Question: Describe the condition in detail:
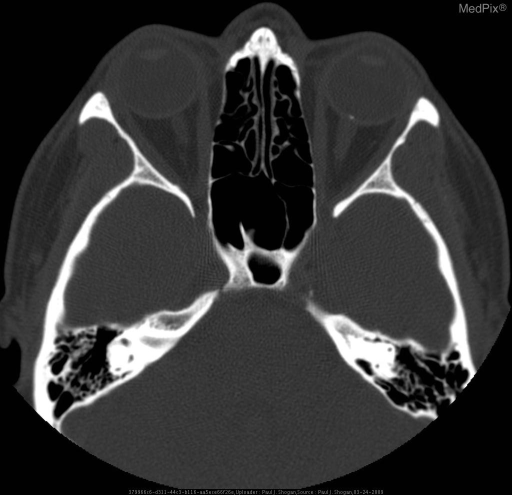
Answer: The disease is discussed as: Orbital calcifications are common incidental findings, occurring in characteristic locations.  Commonly encountered calcifications include trochlear calcifcations, optic drusen, scleral plaques, and phthisis bulbi.

Trochlear calcifcations occur in adults as normal age-related variants or in young patients with diabetes mellitus.  These calcifications are typically in a superomedial location within the orbit.

Optic drusen are a cause of benign pseudopapilledema, and are commonly seen in patients with age-related macular degeneration, although, they may also be found in young patients.  On CT, optic drusen are recognized as punctate calcifications located at the junction of the head of the optic nerve and globe, involving the optic disc.

Scleral plaques are commonly seen in the elderly, and are calcifications located at the insertion sites of the medial and lateral rectus muscles.  Other causes include systemic hypercalcemic states such as hyperparathyroidism, hypervitaminosis D, sarcoidosis, chronic renal disease.

Phthisis bulbi is the sequela of infection, inflammation, trauma, or autoimmune disease with a resultant nonfunctioning globe.  CT imaging reveals a shrunken globe with ocular calcification or ossification.